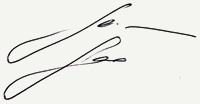
Signature of: laura leiner